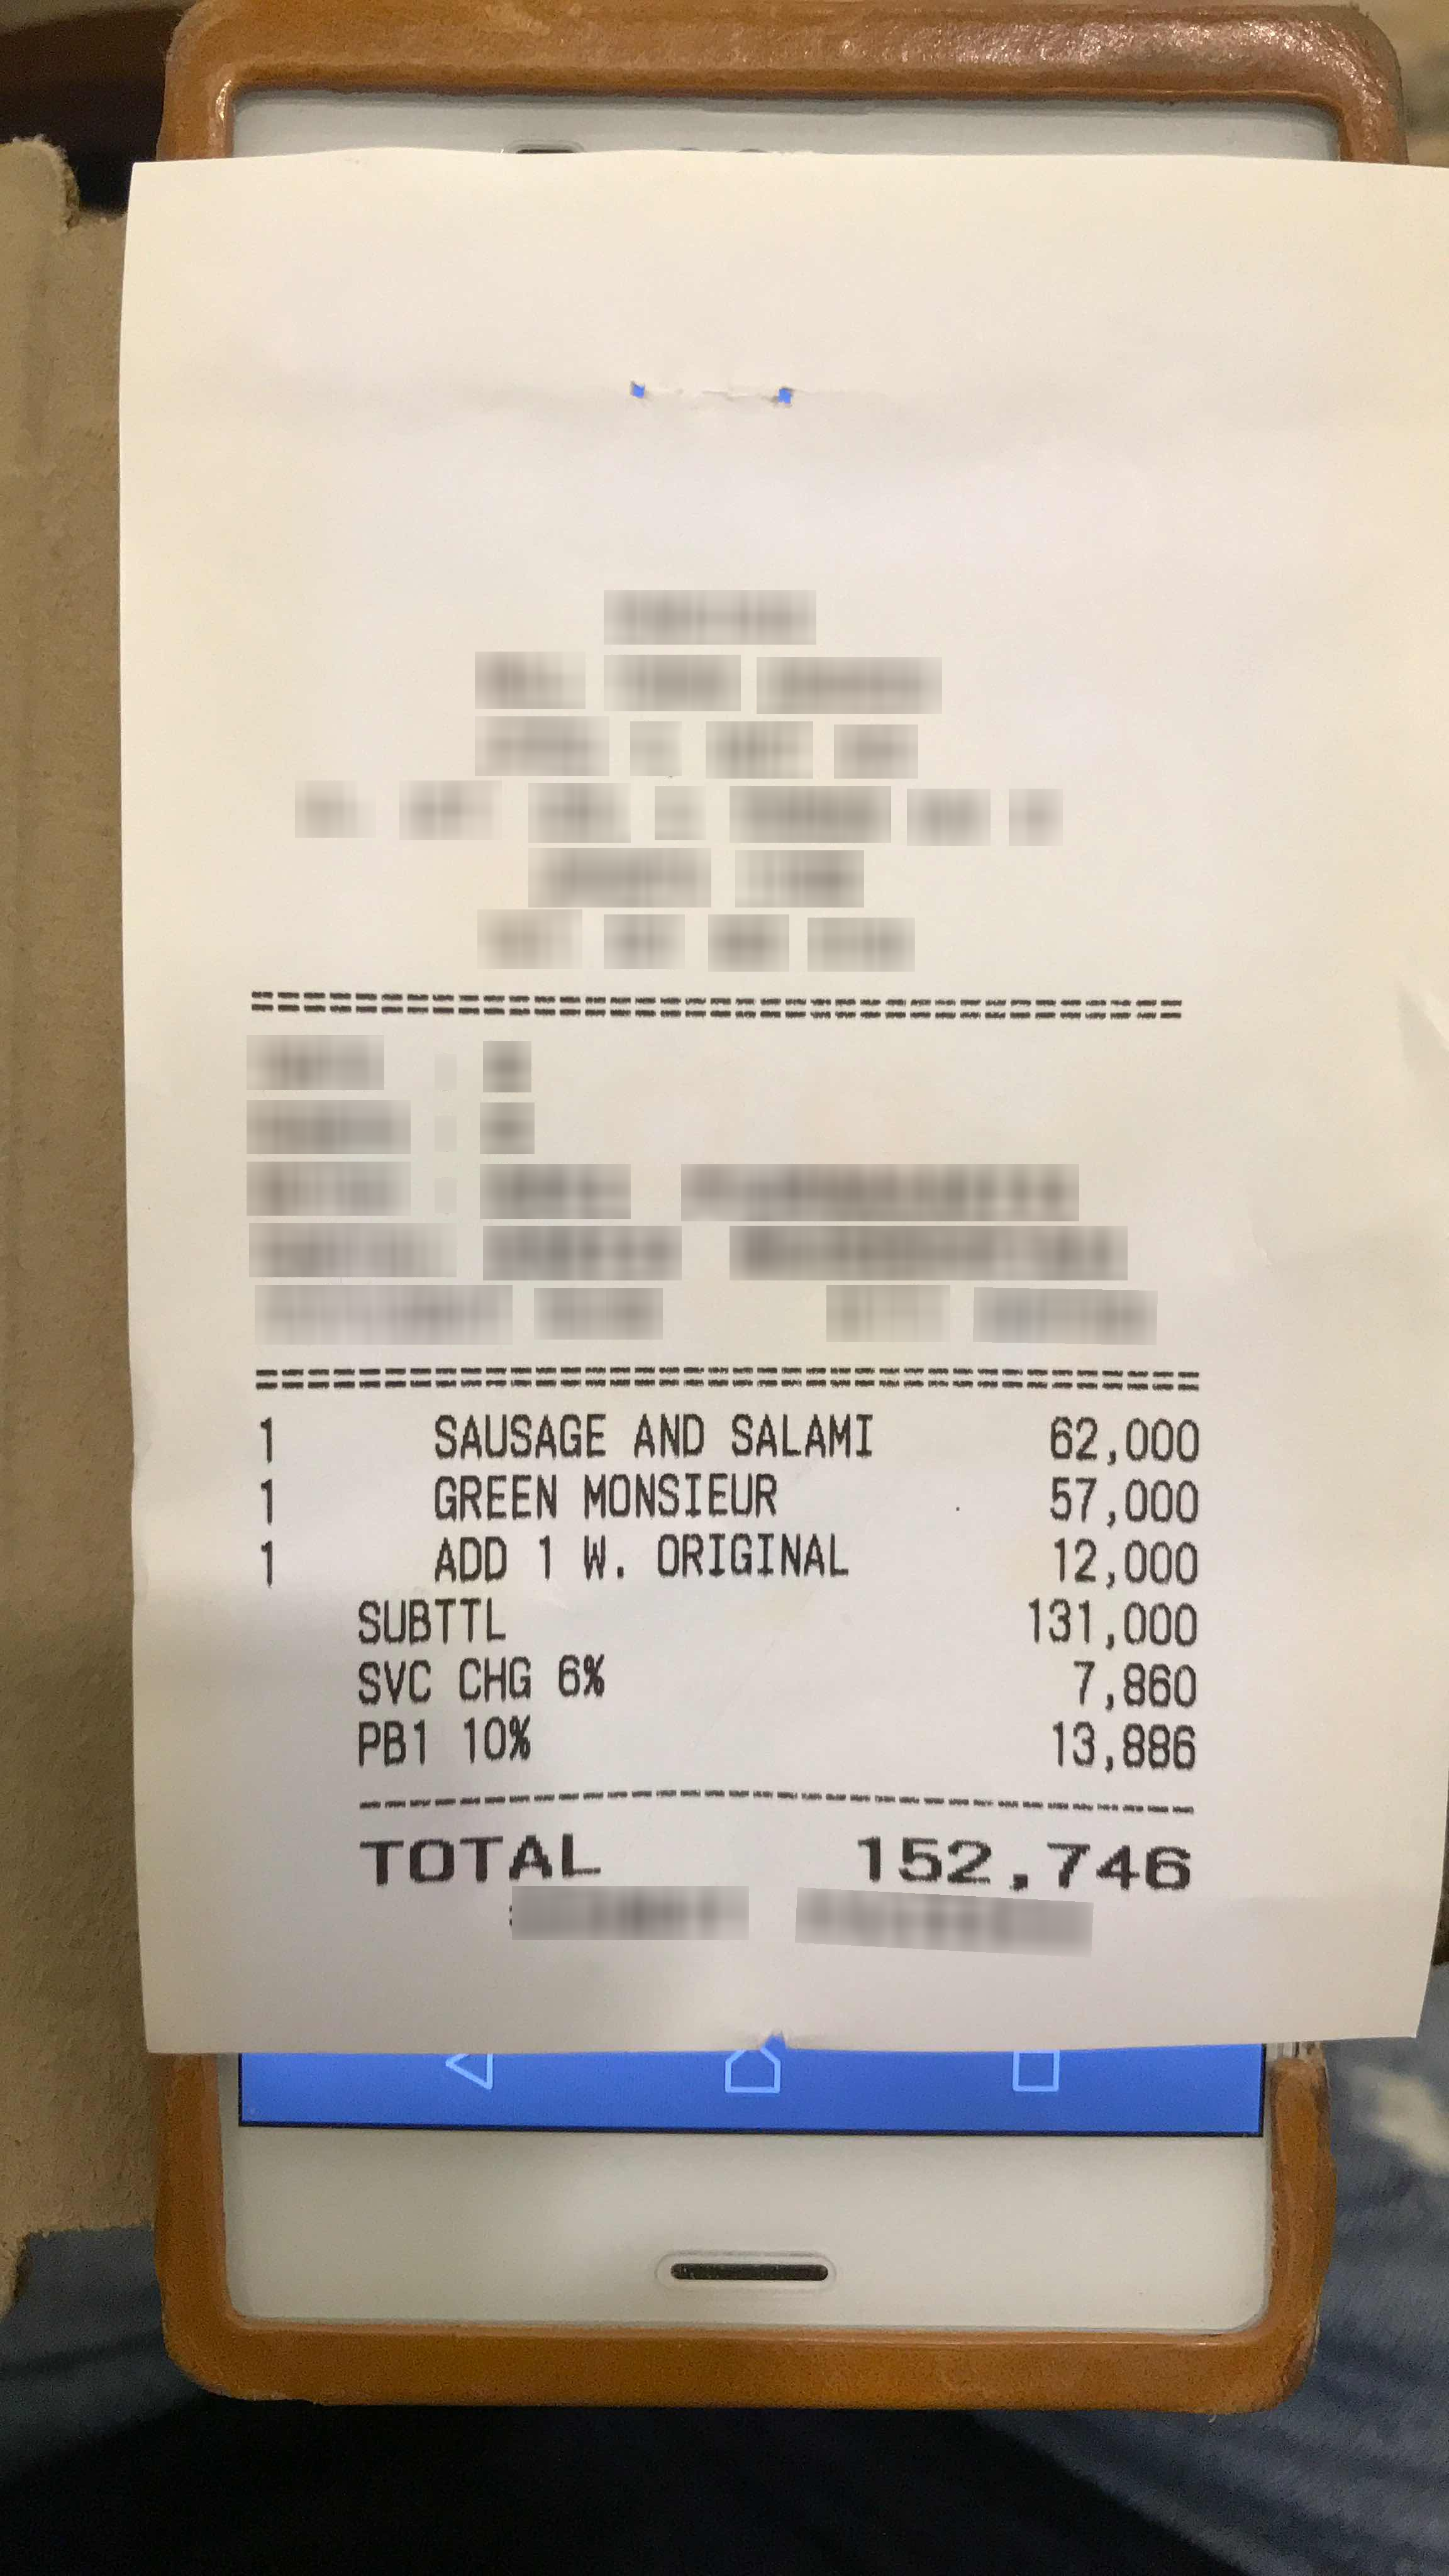
Number of items: 2
Subtotal: 131,000
Service charge: 7,860
Tax: 13,886
Total: 152,746
OCR text regions:
text: TOTAL
text: 152,746
text: 1
text: SAUSAGE
text: AND
text: SALAMI
text: 62,000
text: 1
text: GREEN
text: MONSIEUR
text: 57,000
text: 1
text: ADD
text: 1
text: W.
text: ORIGINAL
text: 12,000
text: SUBTTL
text: 131,000
text: SVC
text: CHG
text: 6%
text: 7,860
text: PB1
text: 10%
text: 13,886